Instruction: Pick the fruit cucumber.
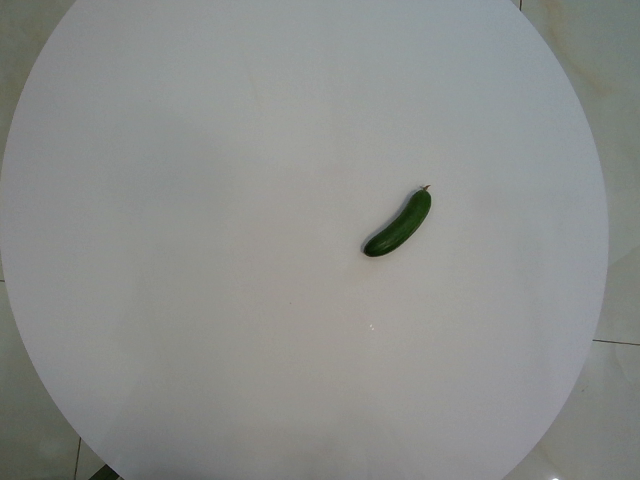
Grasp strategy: vertical